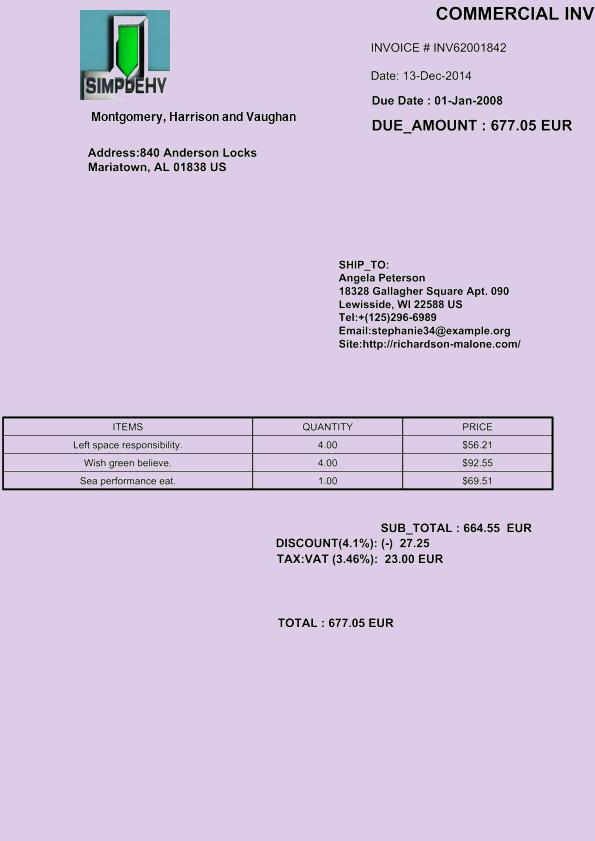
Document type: Invoice